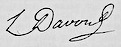
Signature of: louis nicolas davout